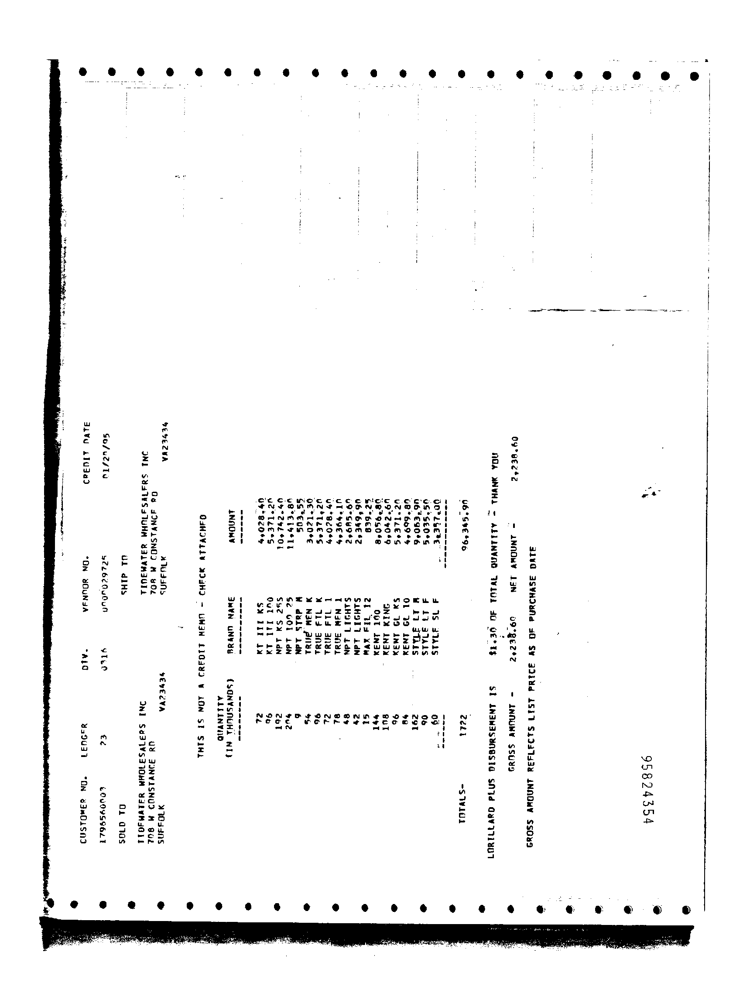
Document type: Invoice